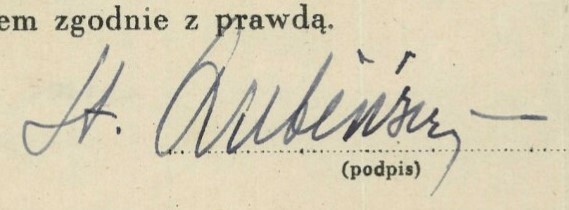
Signature of: stanisław lubiński